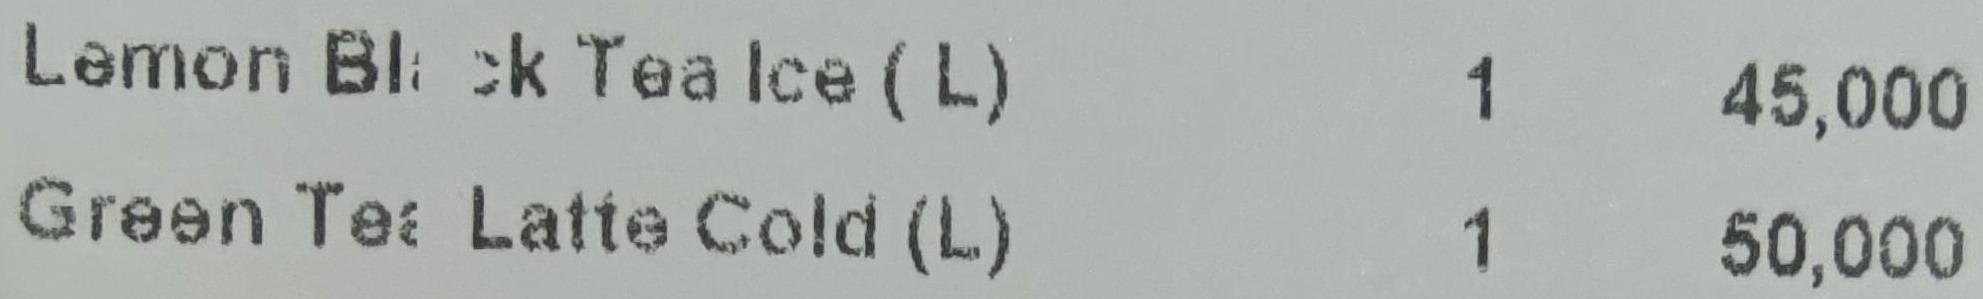
<table>
<tr>
<td>Lemon Black Tea Ice ( L )</td>
<td>1</td>
<td>45,000</td>
</tr>
<tr>
<td>Green Tea Latte Cold ( L )</td>
<td>1</td>
<td>50,000</td>
</tr>
</table>